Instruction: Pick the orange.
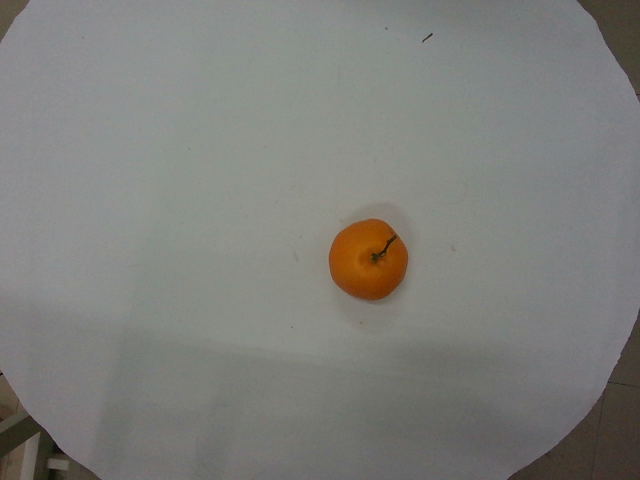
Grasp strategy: vertical